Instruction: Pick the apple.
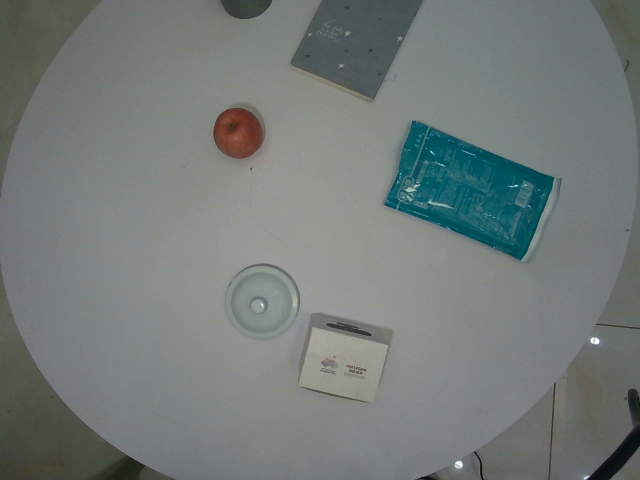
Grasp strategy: vertical